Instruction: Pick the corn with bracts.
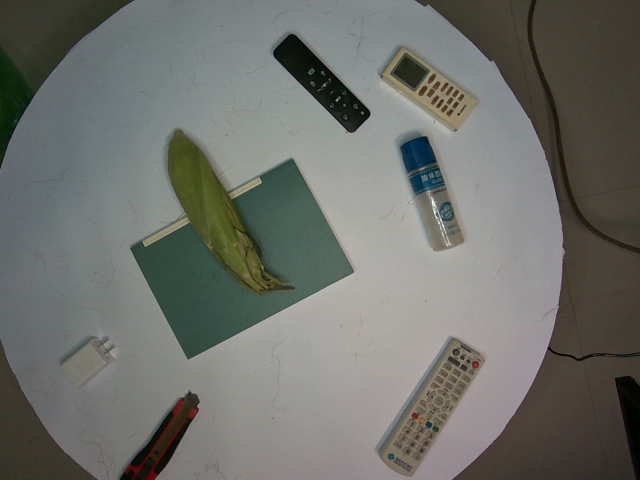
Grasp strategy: vertical